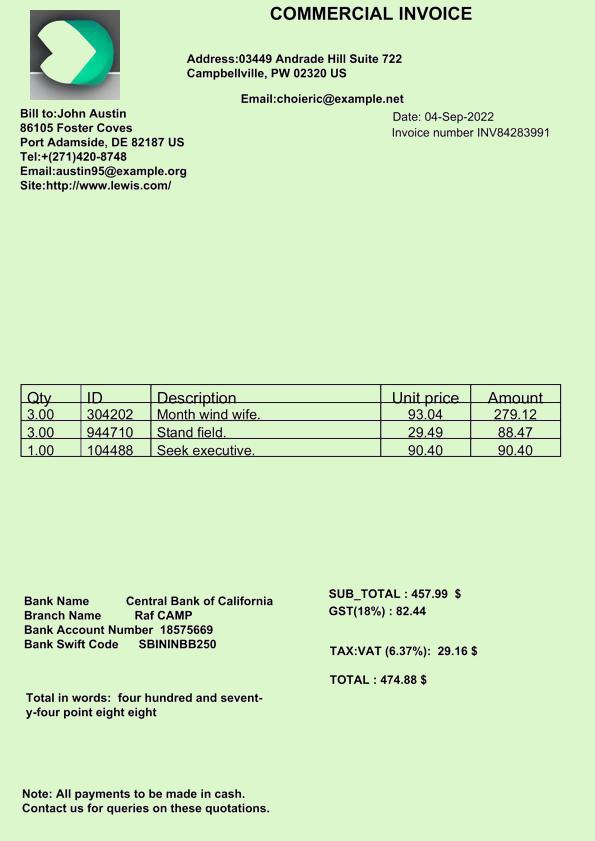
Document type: Invoice